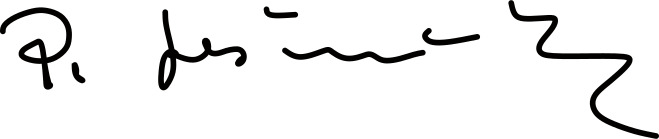
Signature of: peter lešnik